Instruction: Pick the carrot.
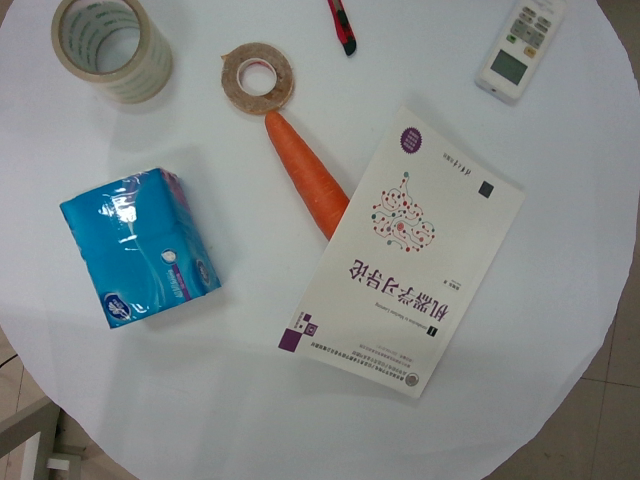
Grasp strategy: vertical